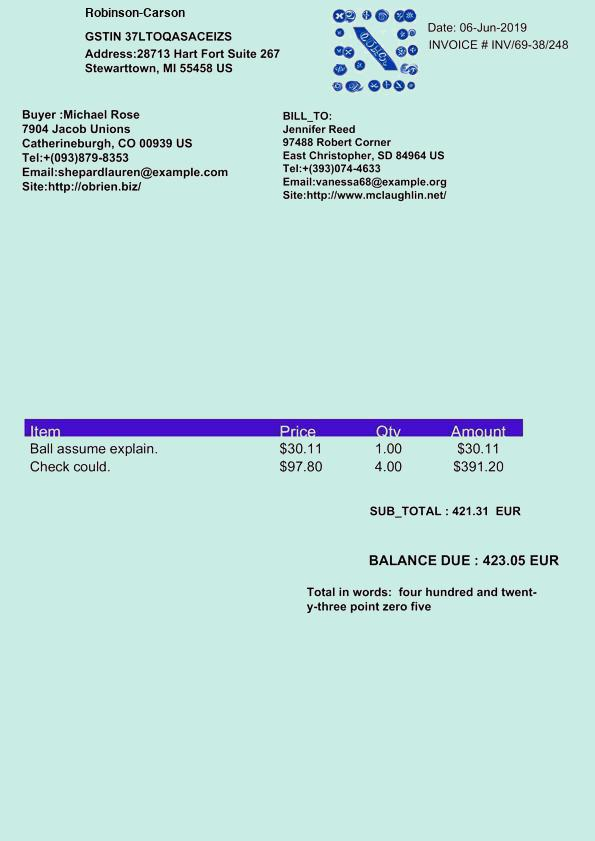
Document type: Invoice